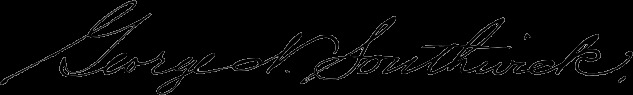
Signature of: george n southwick